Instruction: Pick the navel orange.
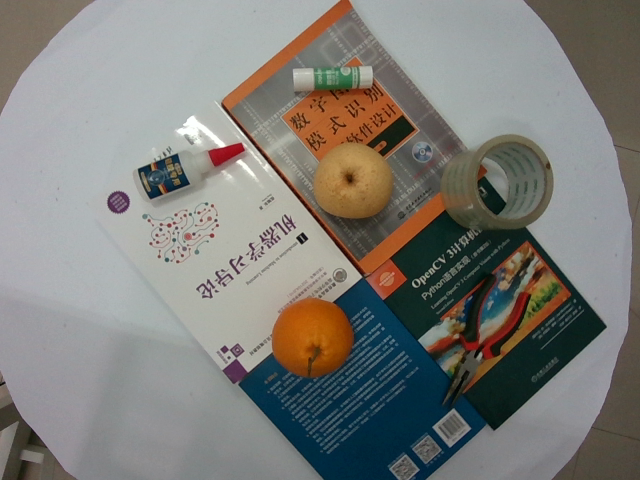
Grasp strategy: vertical